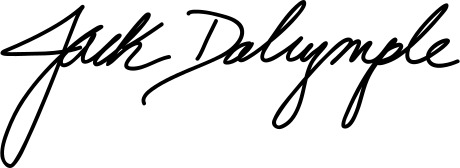
Signature of: jack dalrymple